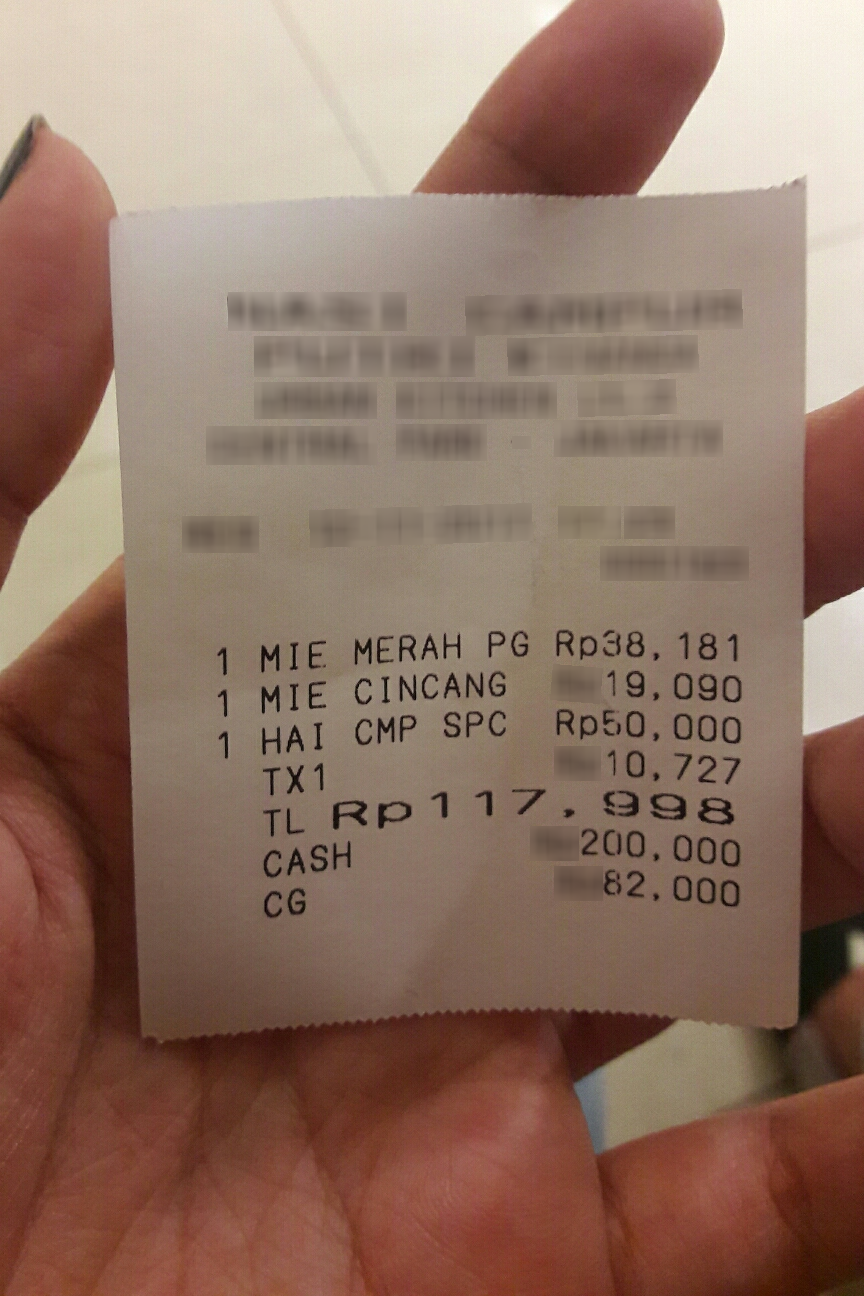
Number of items: 3
Tax: 10,727
Total: Rp 117,998
OCR text regions:
text: 1
text: MIE
text: MERAH
text: PG
text: Rp 38,181
text: 1
text: MIE
text: CINCANG
text: 19,090
text: 1
text: HAI
text: CMP
text: SPC
text: Rp 50,000
text: TX1
text: 10,727
text: TL
text: Rp 117,998
text: CASH
text: 200,000
text: CG
text: 82,000